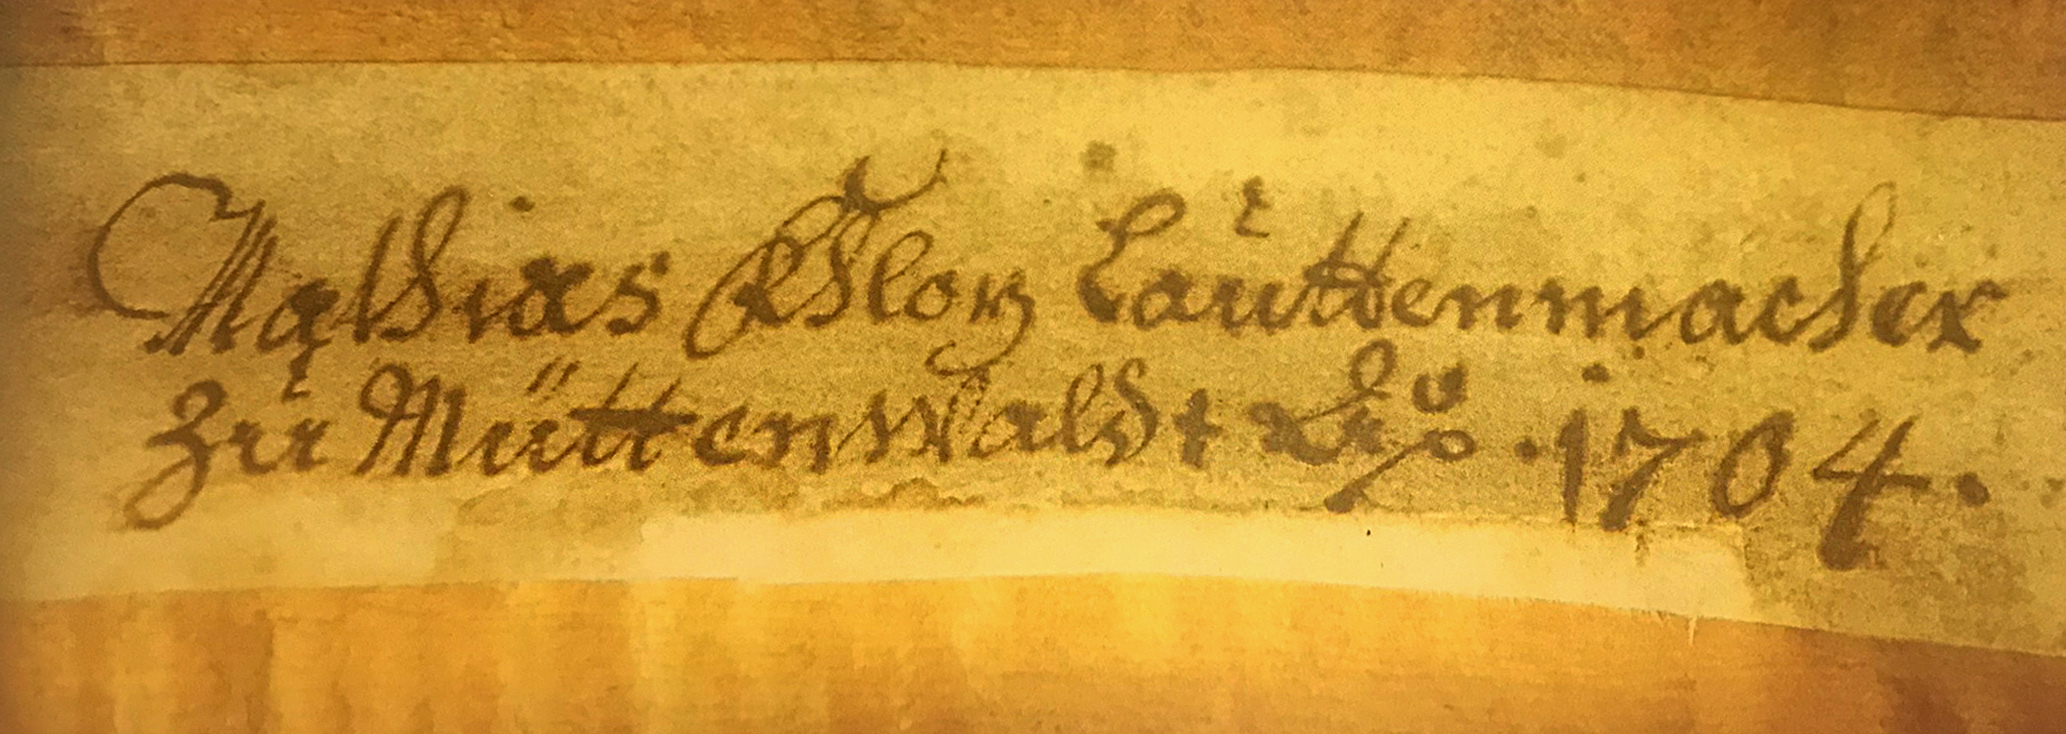
Signature of: matthias klotz